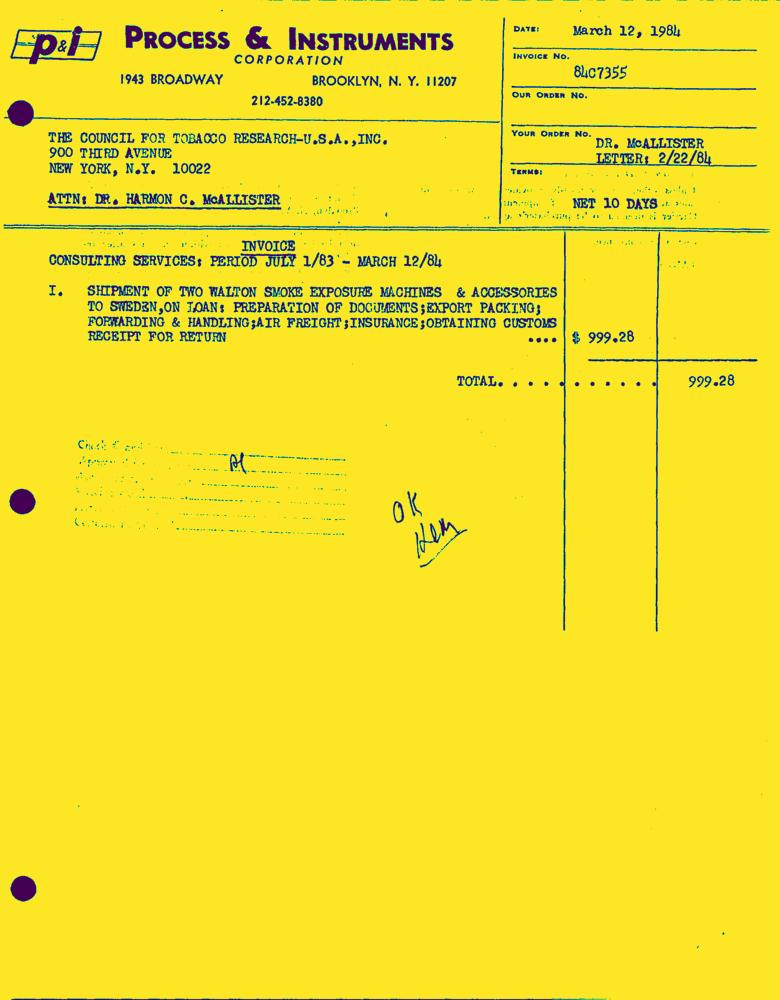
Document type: Invoice-Doc